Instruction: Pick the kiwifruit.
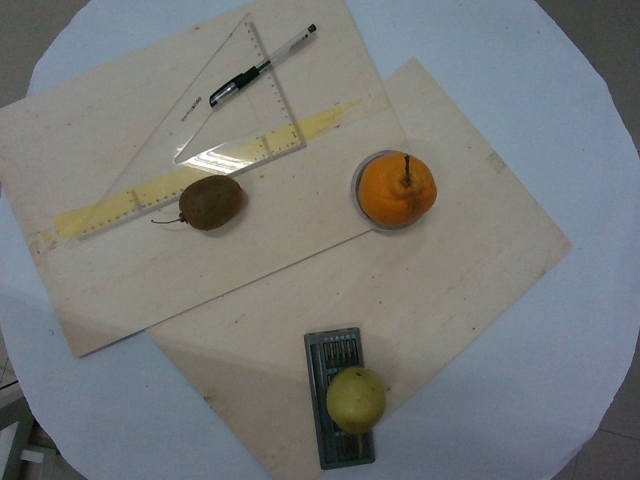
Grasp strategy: vertical